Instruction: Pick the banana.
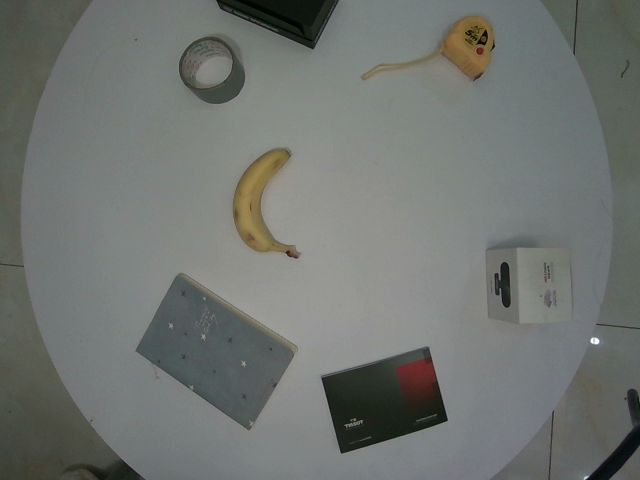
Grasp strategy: vertical